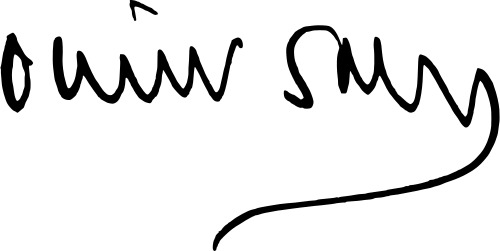
Signature of: oliver sacks